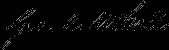
Signature of: george a mccall